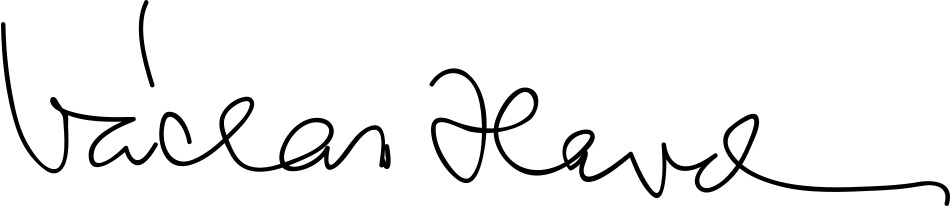
Signature of: václav havel